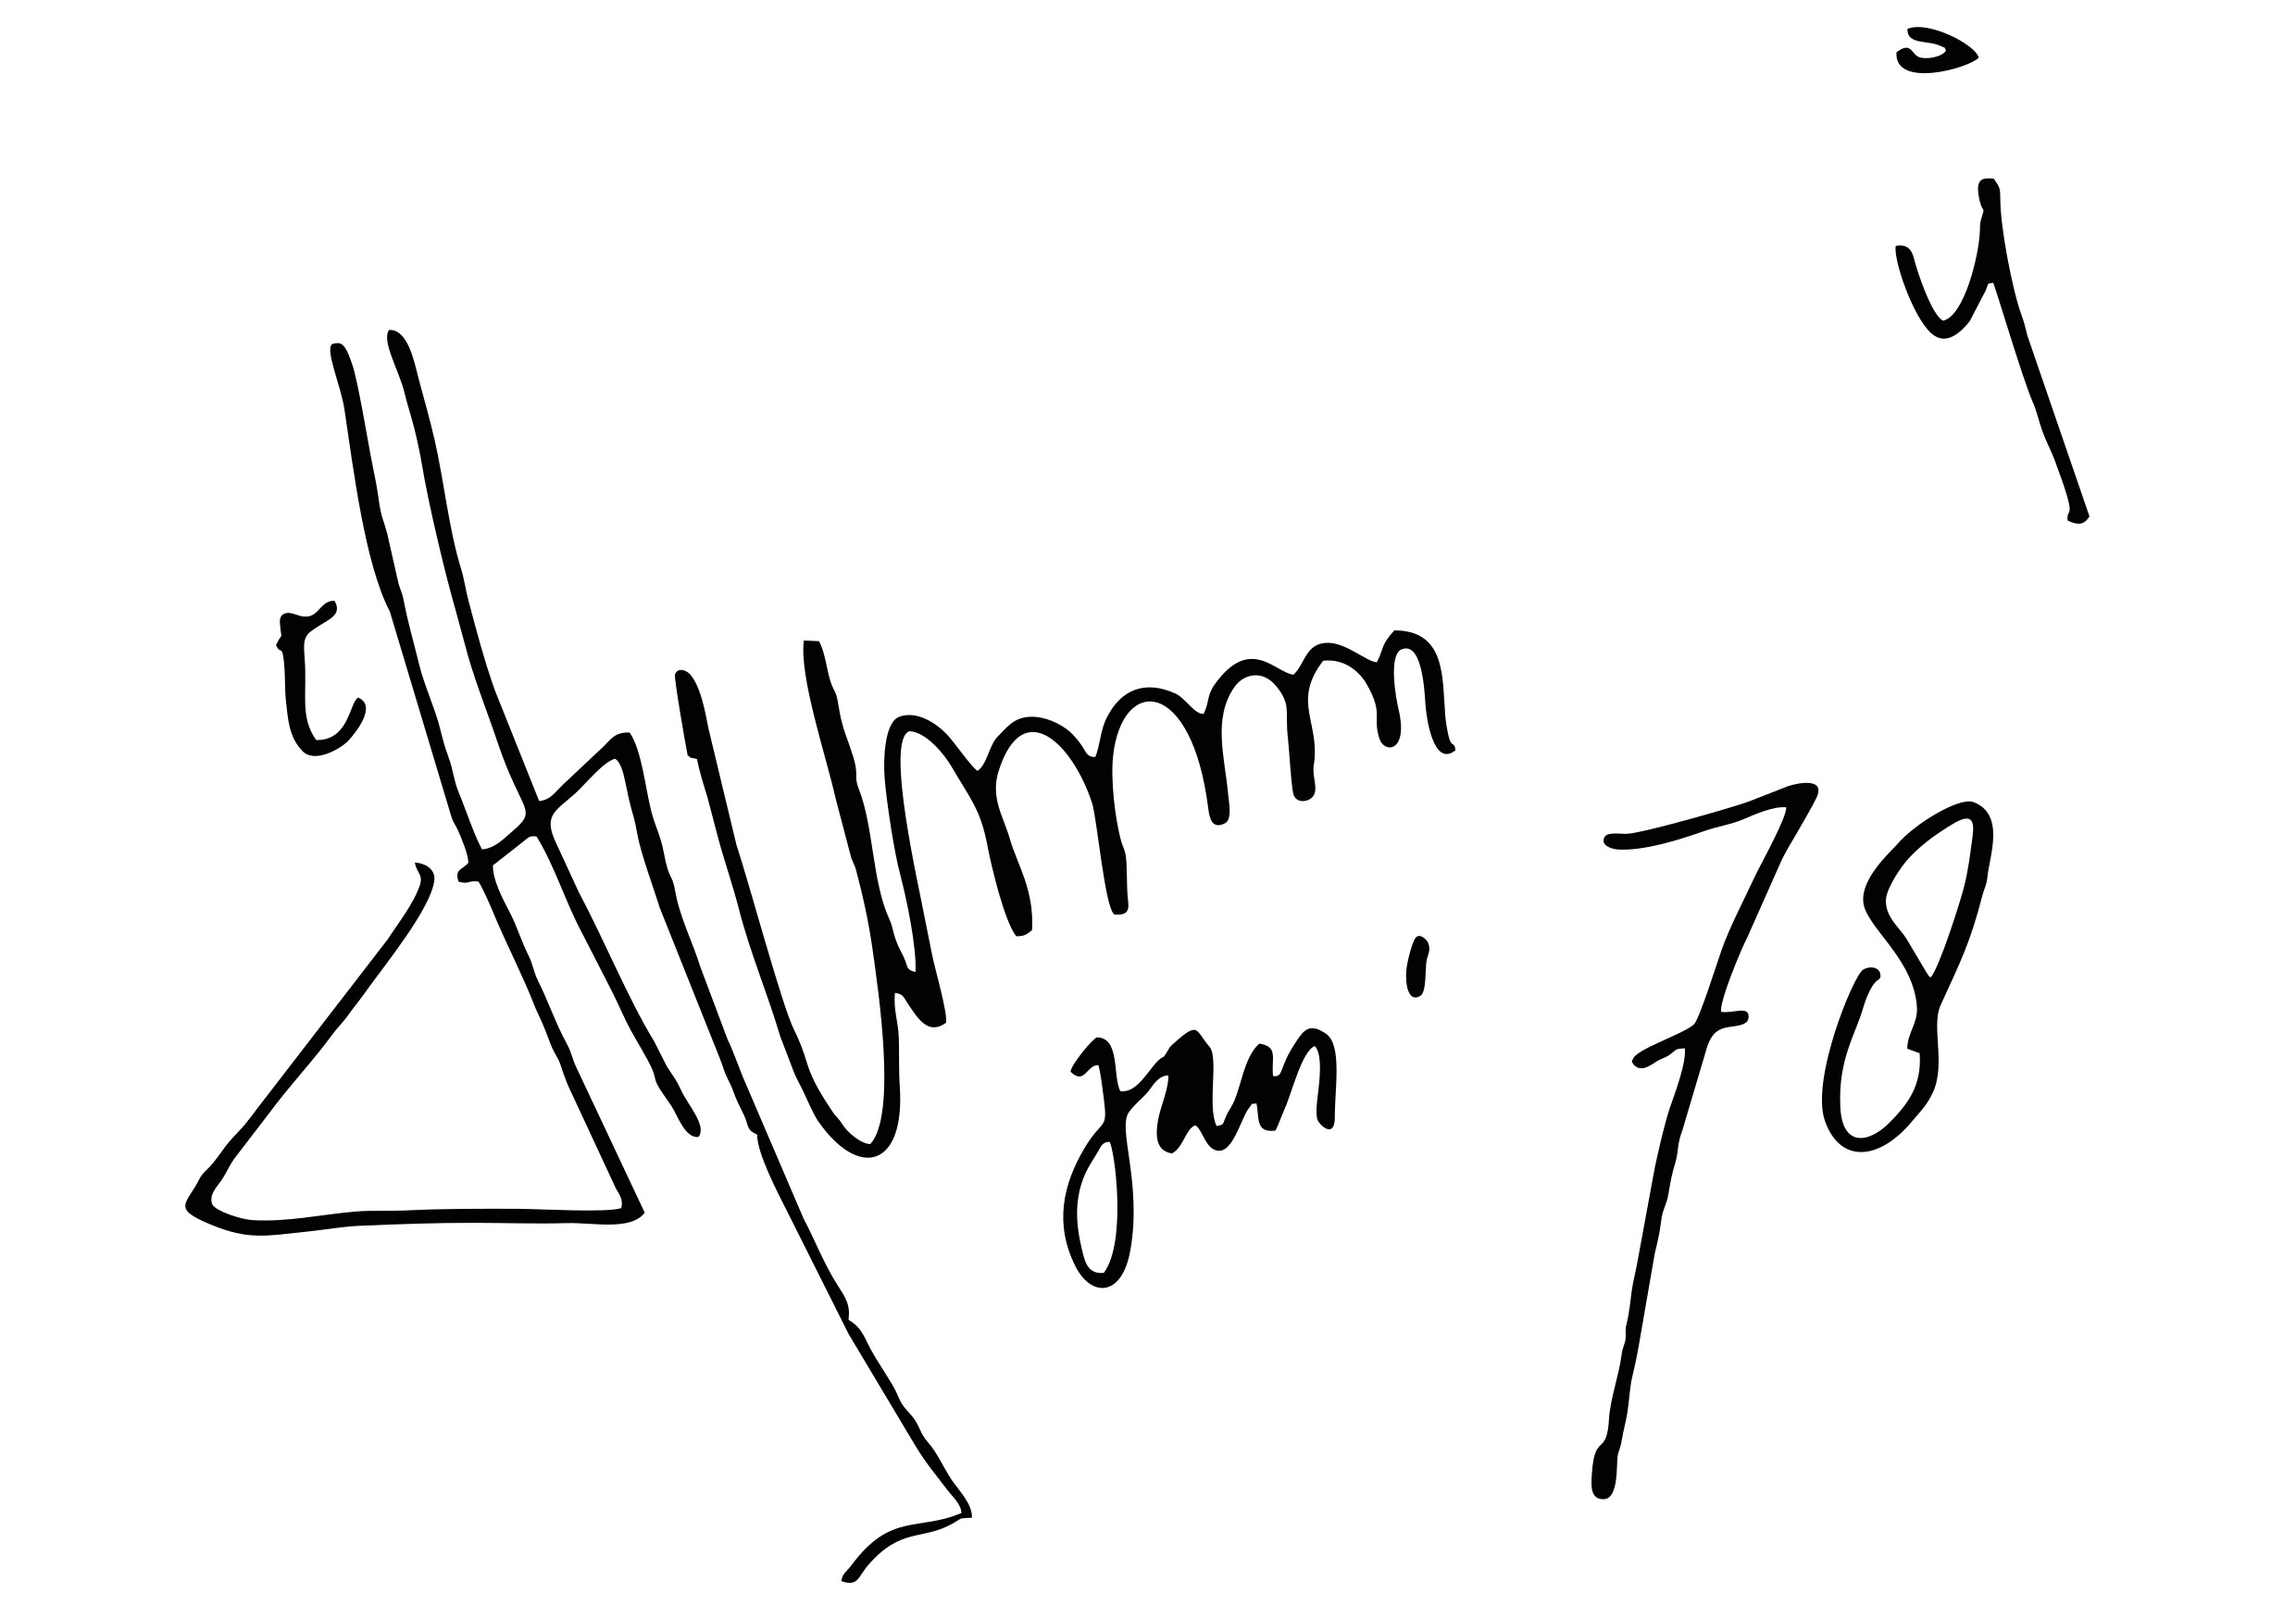
Signature of: eddy d iskandar